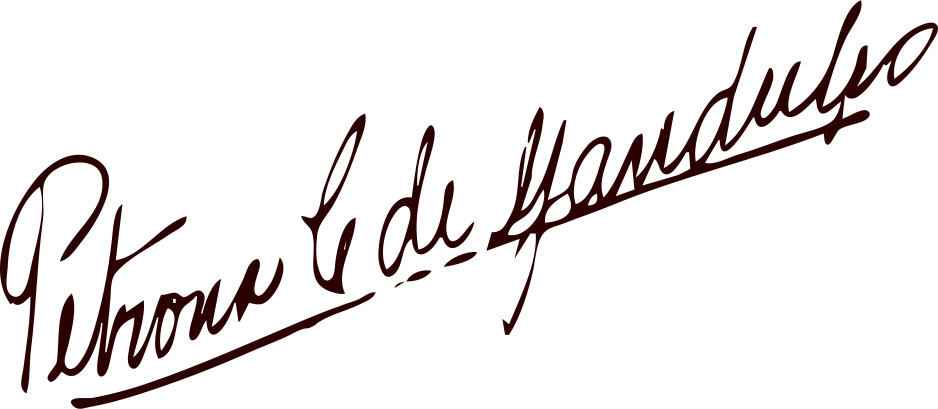
Signature of: petrona carrizo de gandulfo